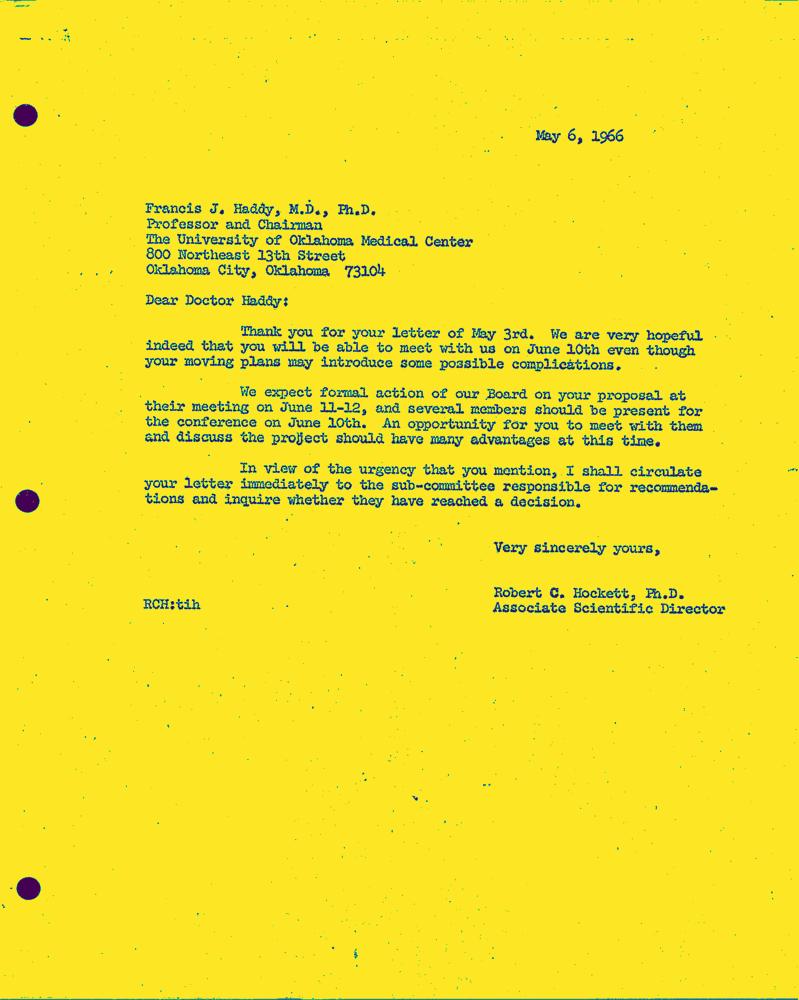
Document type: Letter-Doc